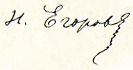
Signature of: nikolay yegorov